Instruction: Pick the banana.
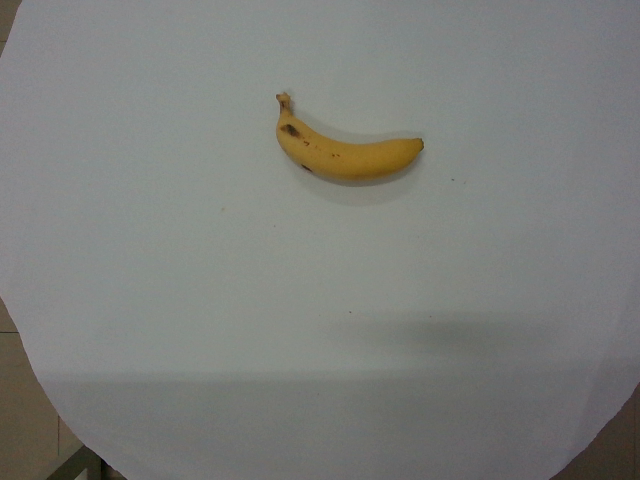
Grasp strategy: vertical